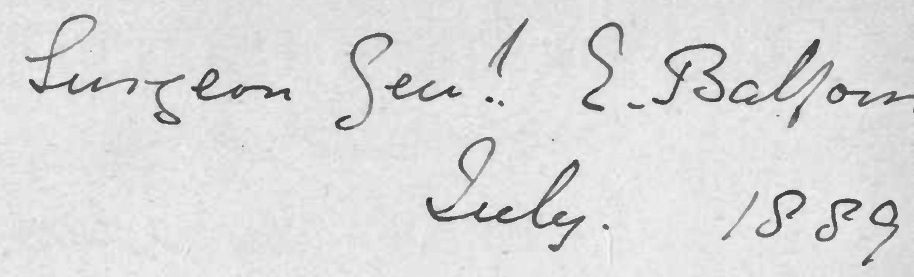
Signature of: edward green balfour